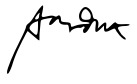
Signature of: sara duterte